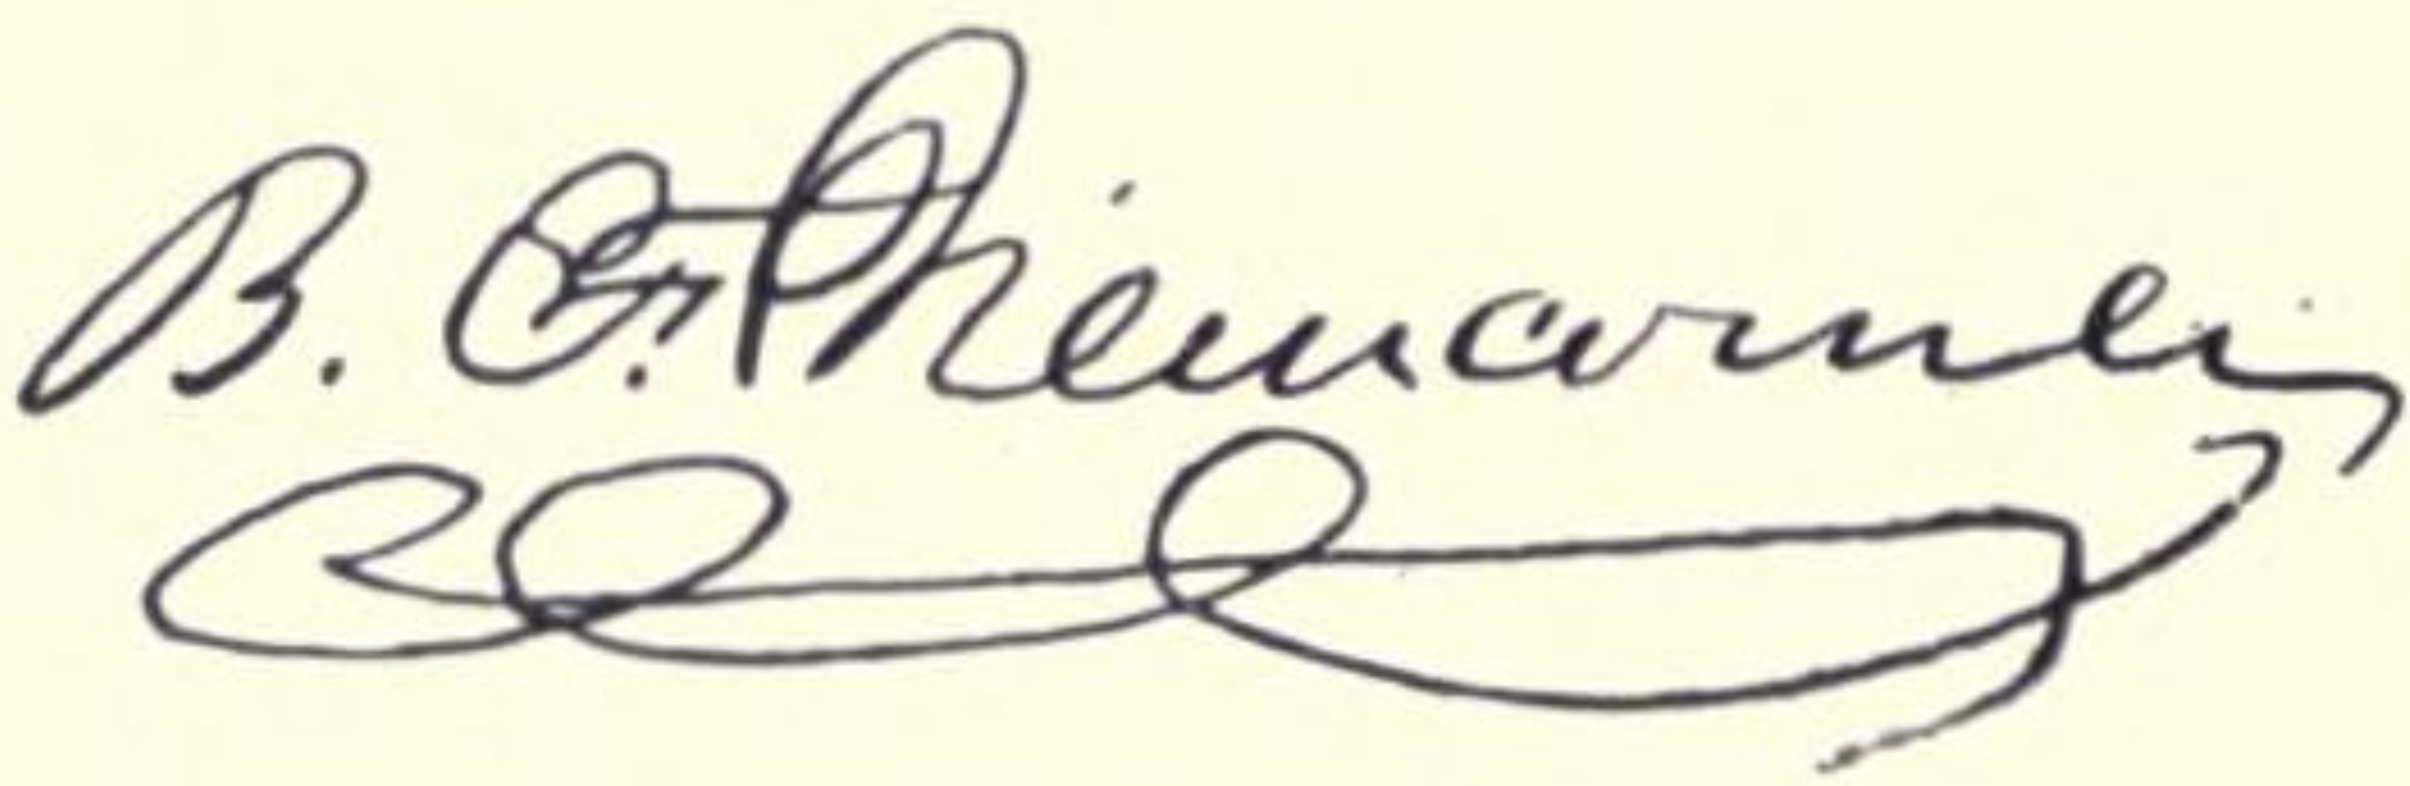
Signature of: benjamin franklin newcomer